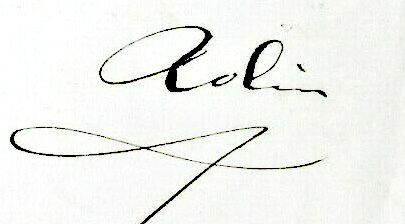
Signature of: alexandre alban rolin